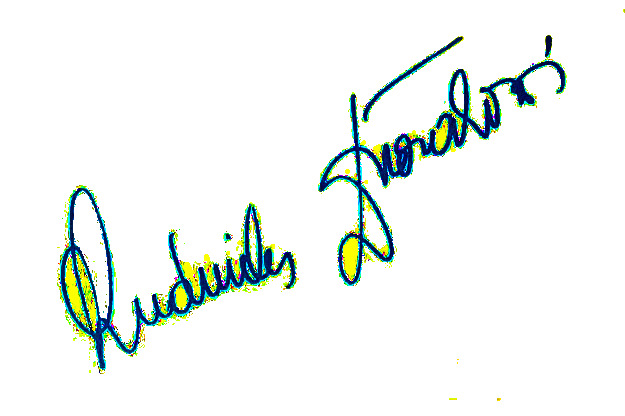
Signature of: ludmila dvořáková